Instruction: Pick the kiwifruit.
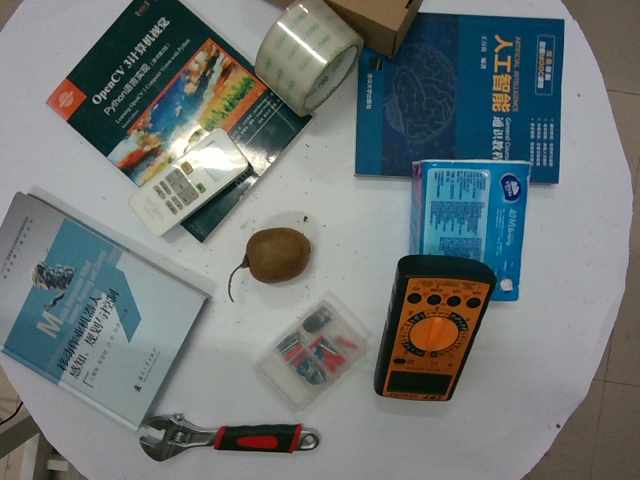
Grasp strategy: vertical